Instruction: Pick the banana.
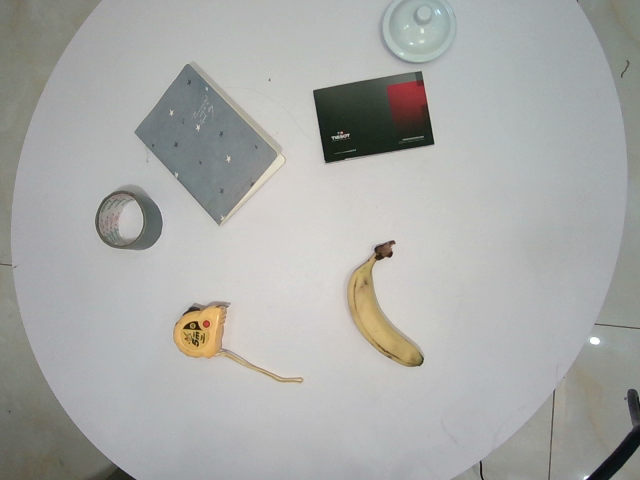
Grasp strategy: vertical